Question: What is the potential diagnosis?
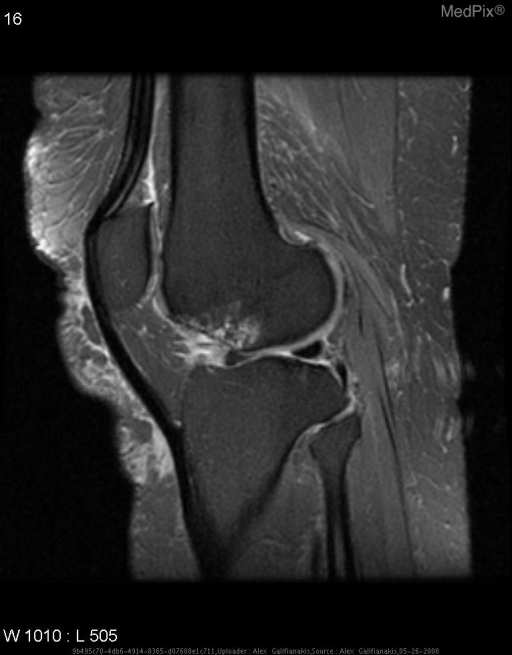
Answer: The possible diagnosis includes • Spontaneous Osteonecrosis of the knee
• Osteochondritis dissecans
•  Meniscal Tear
•  Stress fracture.